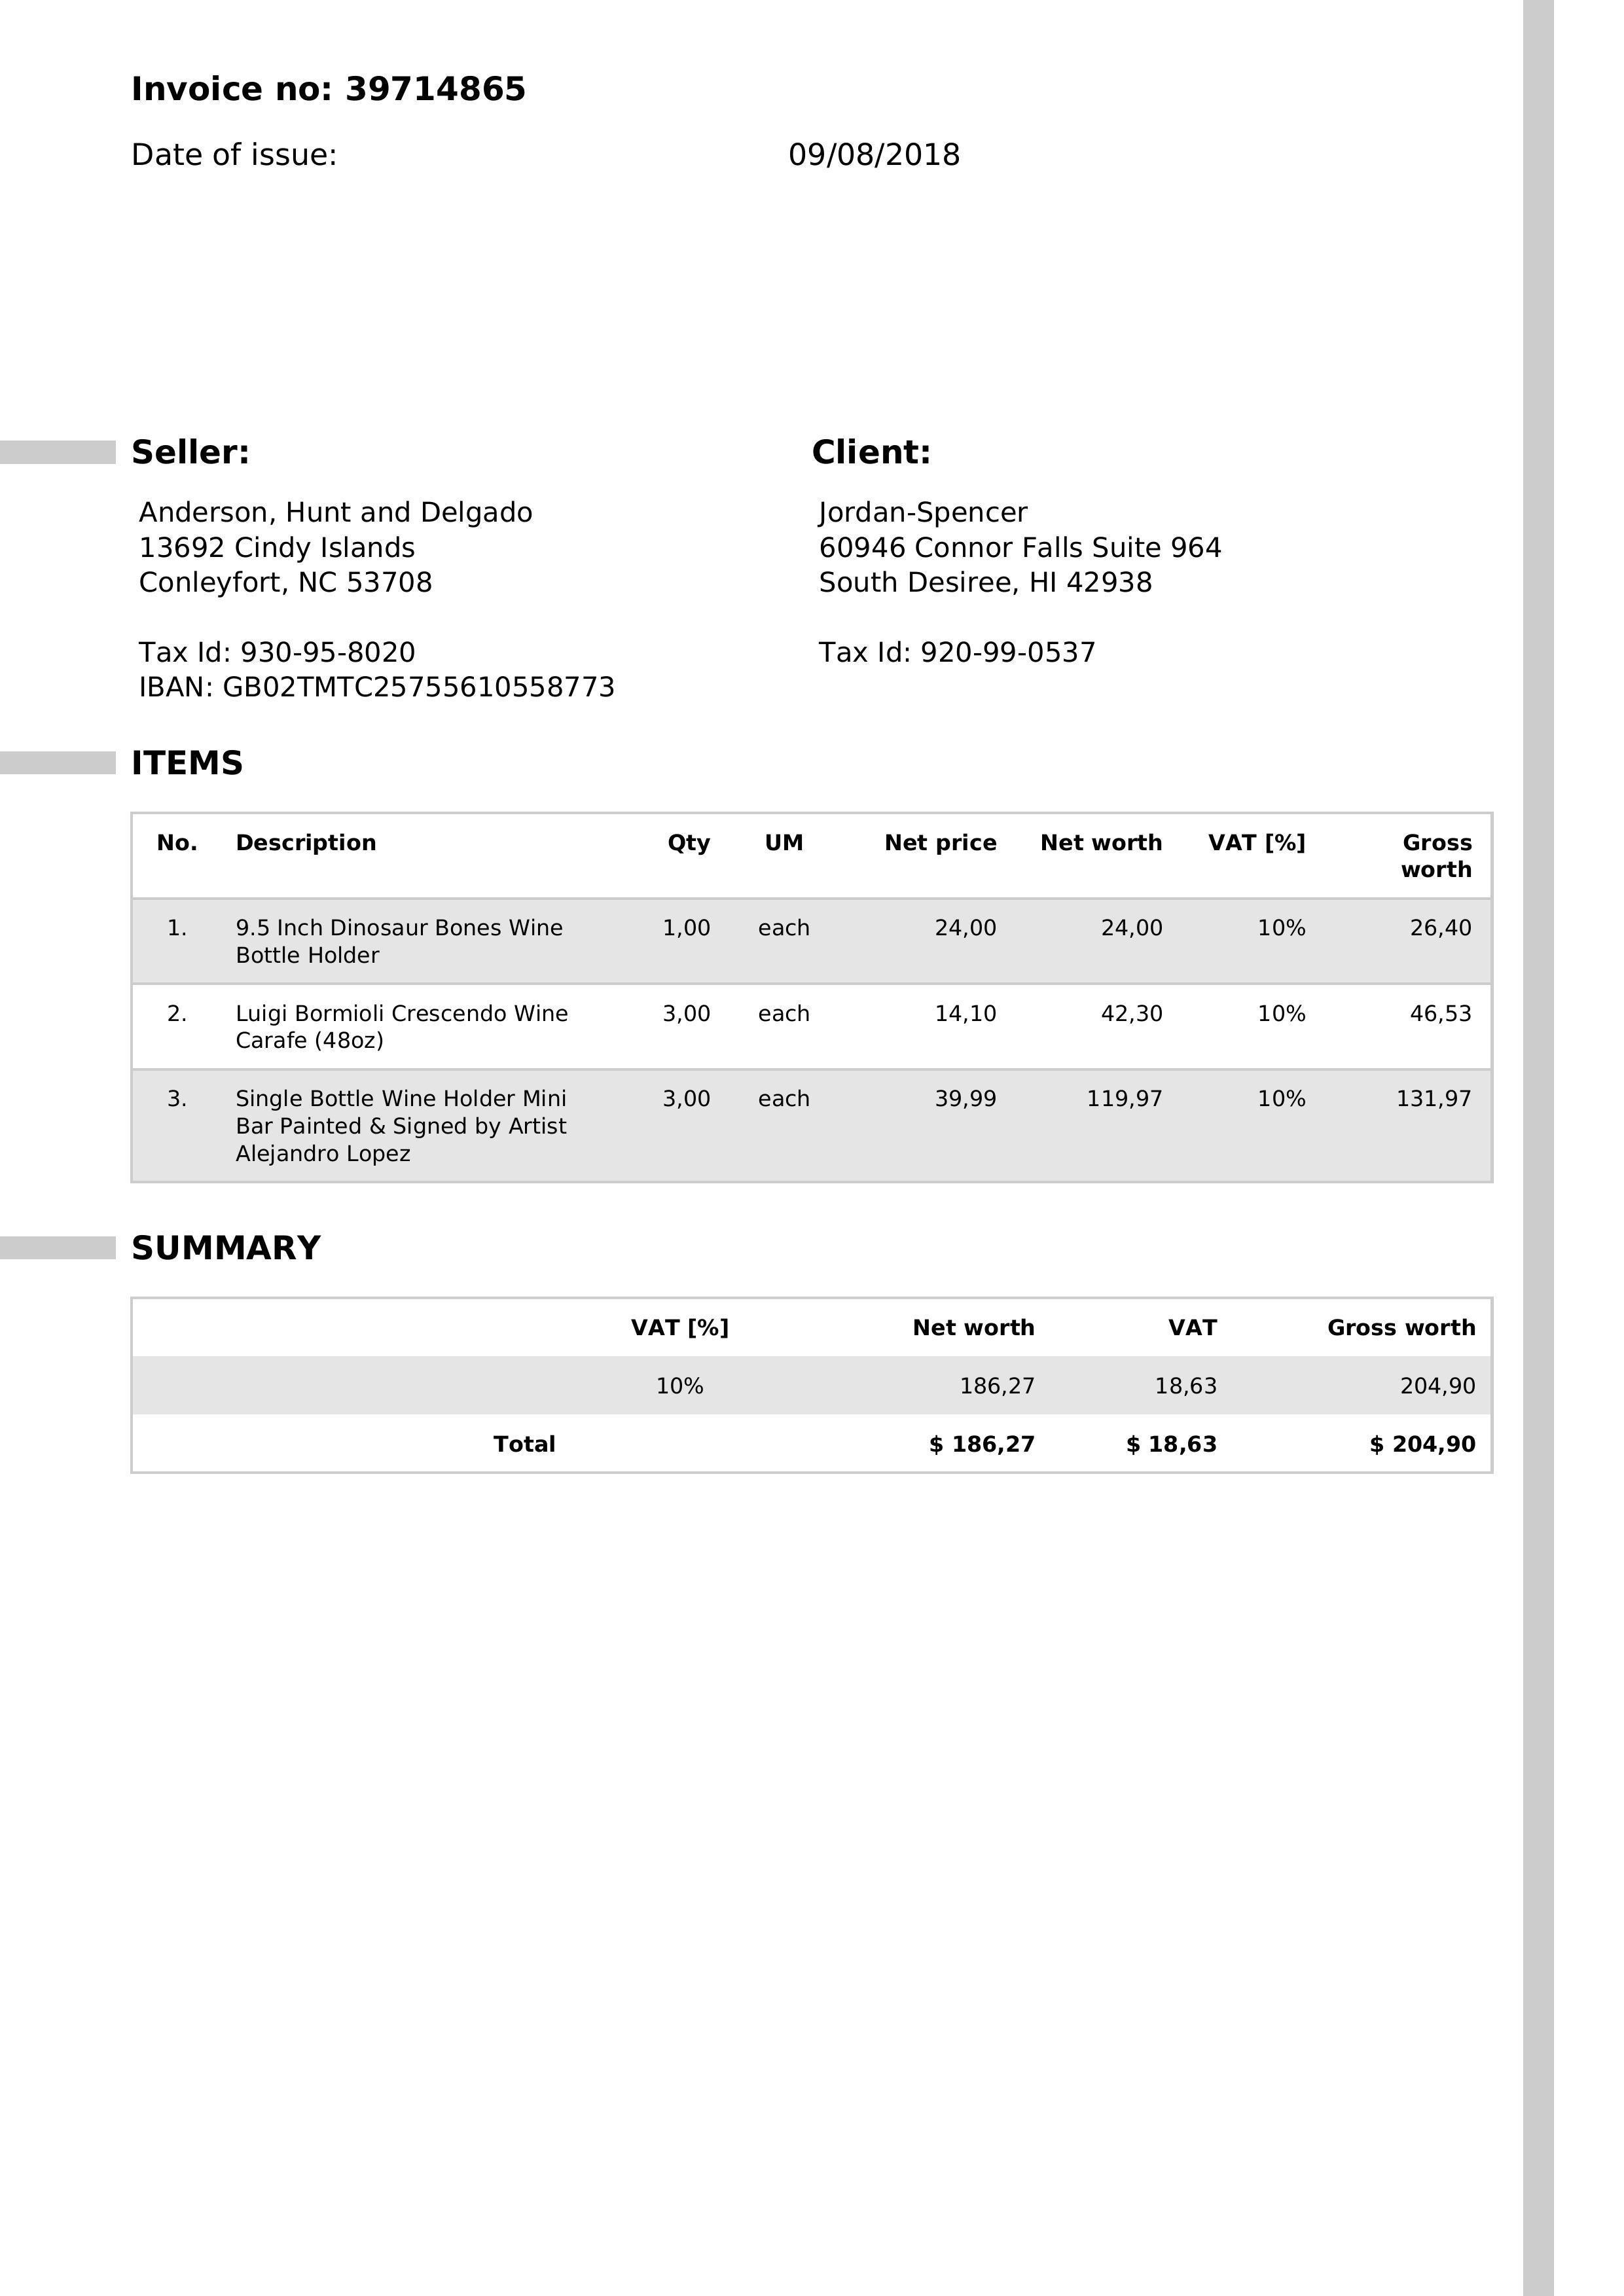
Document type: Invoice